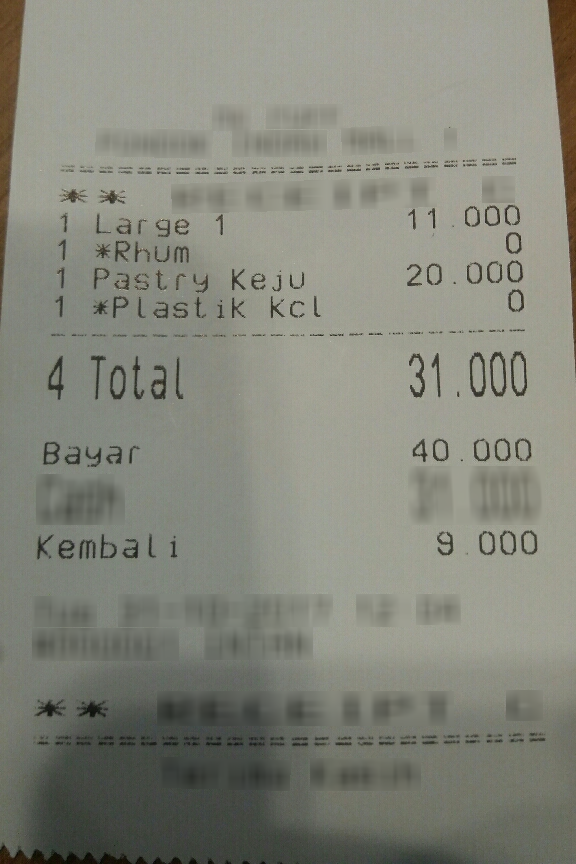
Extraction:
receipt: line_items: name: Large 1
price: 11.000
qty: 1
name: *Rhum
price: 0
qty: 1
name: Pastry Keju
price: 20.000
qty: 1
name: *Plastik kcl
price: 0
qty: 1
total: 31.000